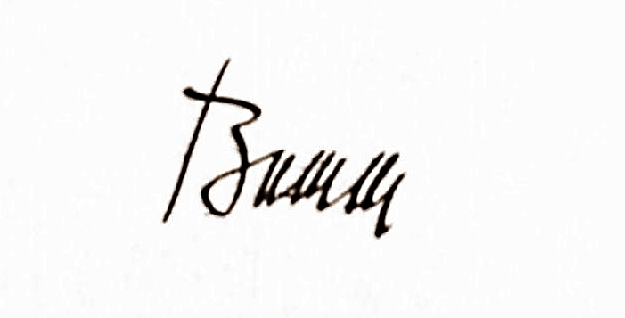
Signature of: franz bumm